Can you pull out the amount in words, numerical amount, payee's name, date of the cheque, and the bank's name from the image?
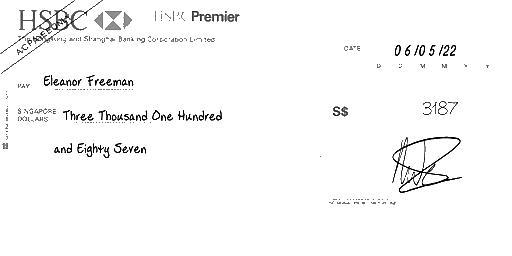
amt_in_words: Three Thousand One Hundred and Eighty Seven
amt_in_figures: 3187
payee_name: Eleanor Freeman
bank_name: HSBC
cheque_date: 06/05/22